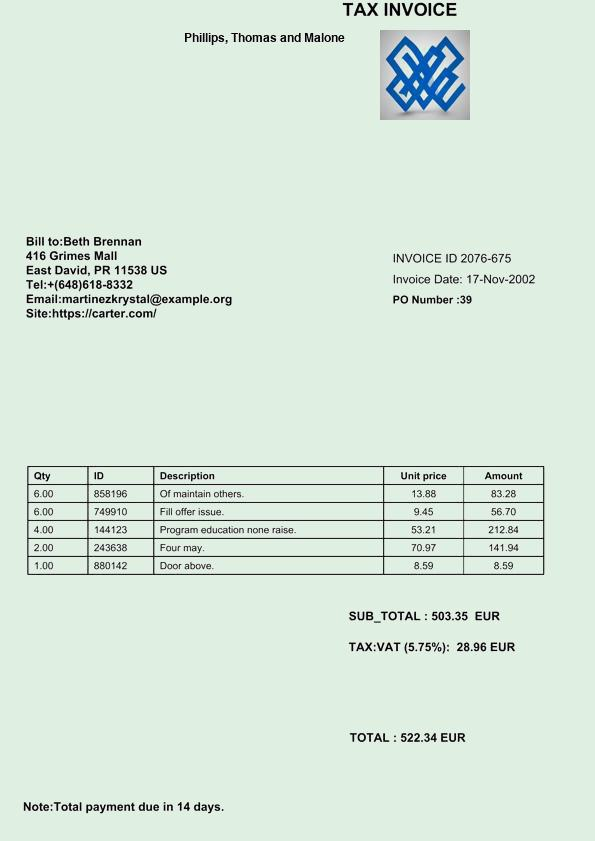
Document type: Invoice